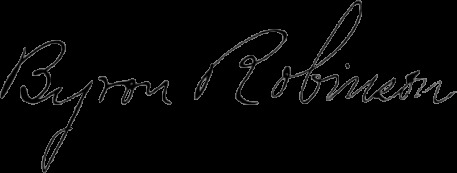
Signature of: byron robinson